Question: Talk about the condition:
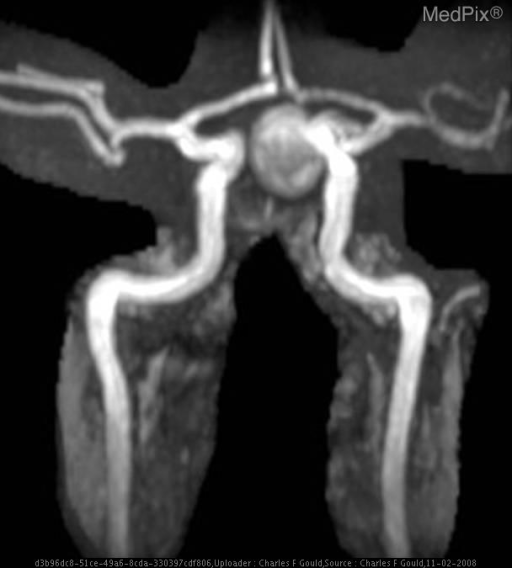
Answer: The disease is discussed as: The dilation of the wall of an artery, vein, or the heart, that forms a sac-like structure.

For image, see:  http://rad.usuhs.mil/rad/radbrowser2/head/PlainFilm/zzsaneur.html